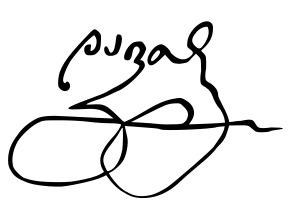
Signature of: prince david of georgia